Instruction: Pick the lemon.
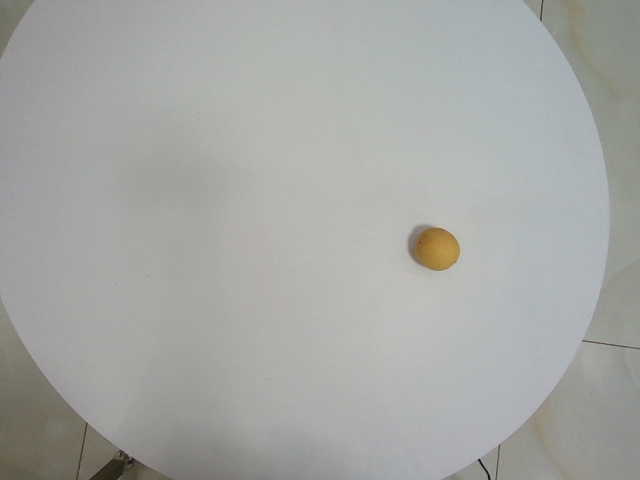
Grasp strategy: vertical